Can you pull out the amount in words, numerical amount, payee's name, date of the cheque, and the bank's name from the image?
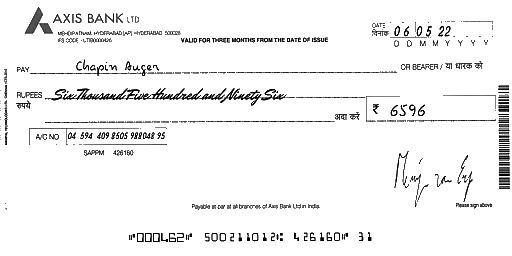
amt_in_words: Six Thousand Five Hundred and Ninety Six
amt_in_figures: 6596
payee_name: Chapin Auger
bank_name: AXIS BANK
cheque_date: 06/05/22